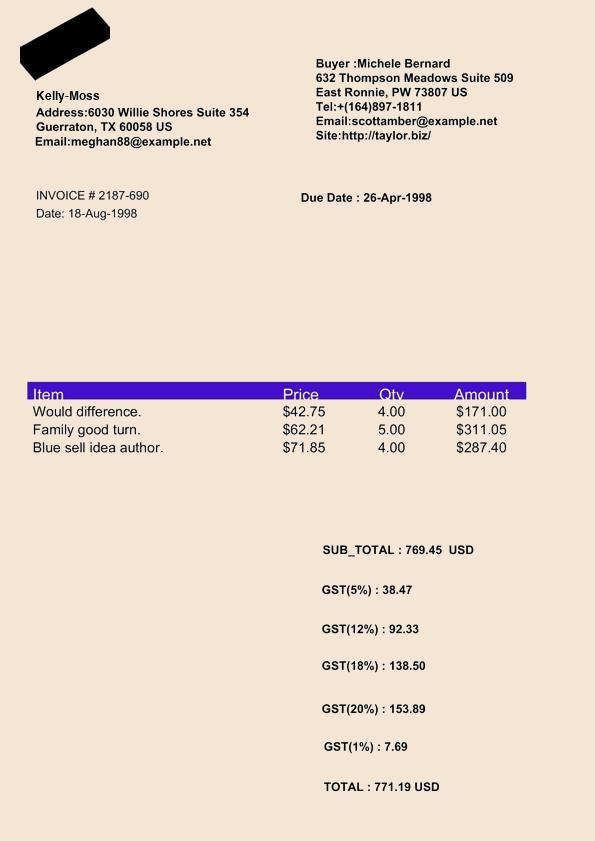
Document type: Invoice